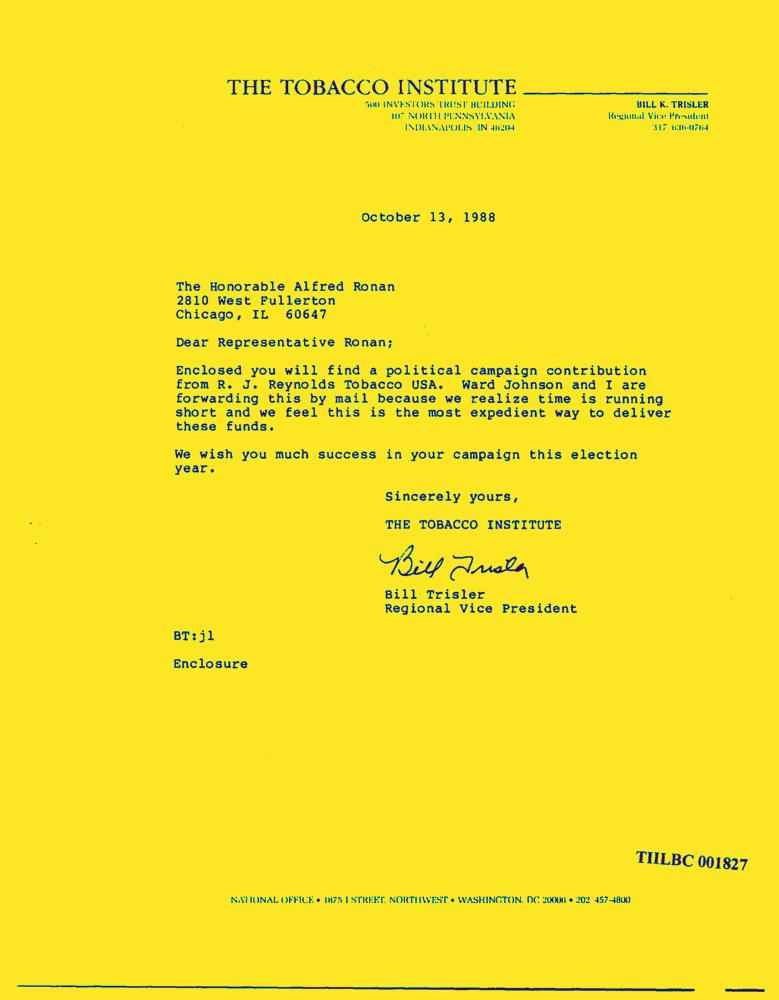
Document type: Letter-Doc